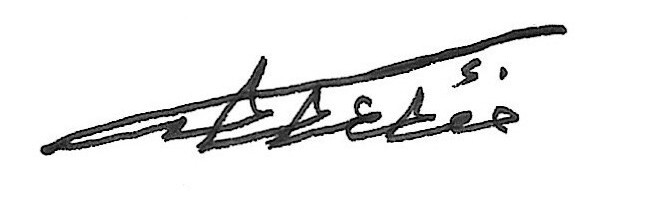
Signature of: fuʼād al ʻādil